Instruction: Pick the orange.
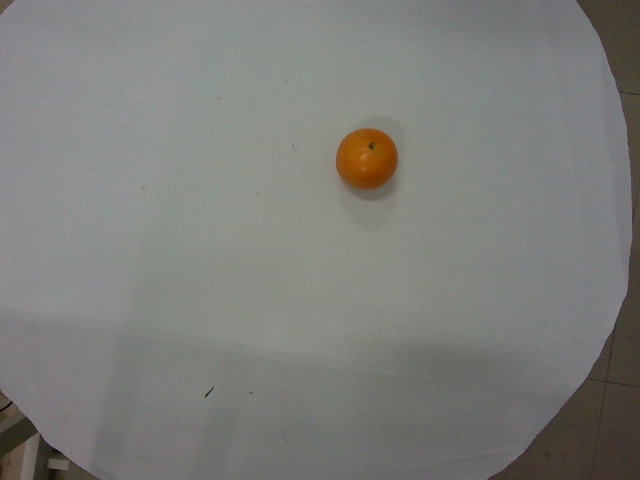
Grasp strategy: vertical